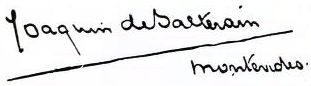
Signature of: joaquín de salterain